Question: What is the potential diagnosis?
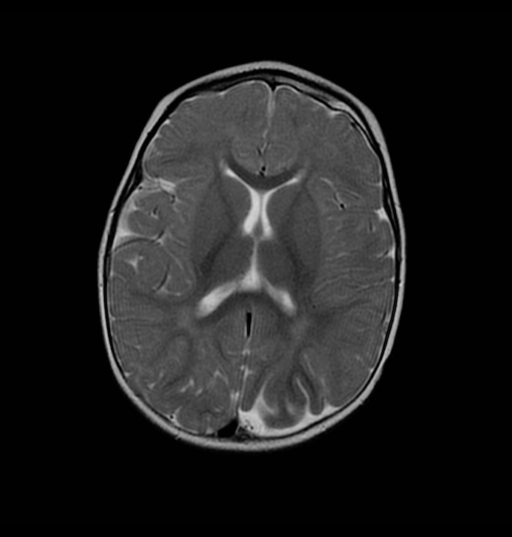
Answer: The possible diagnosis includes Findings consistent with known Sturge-Weber Syndrome
May consider: Wyburn-Mason Syndrome, Other phakomatoses.